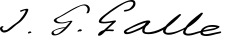
Signature of: johann gottfried galle